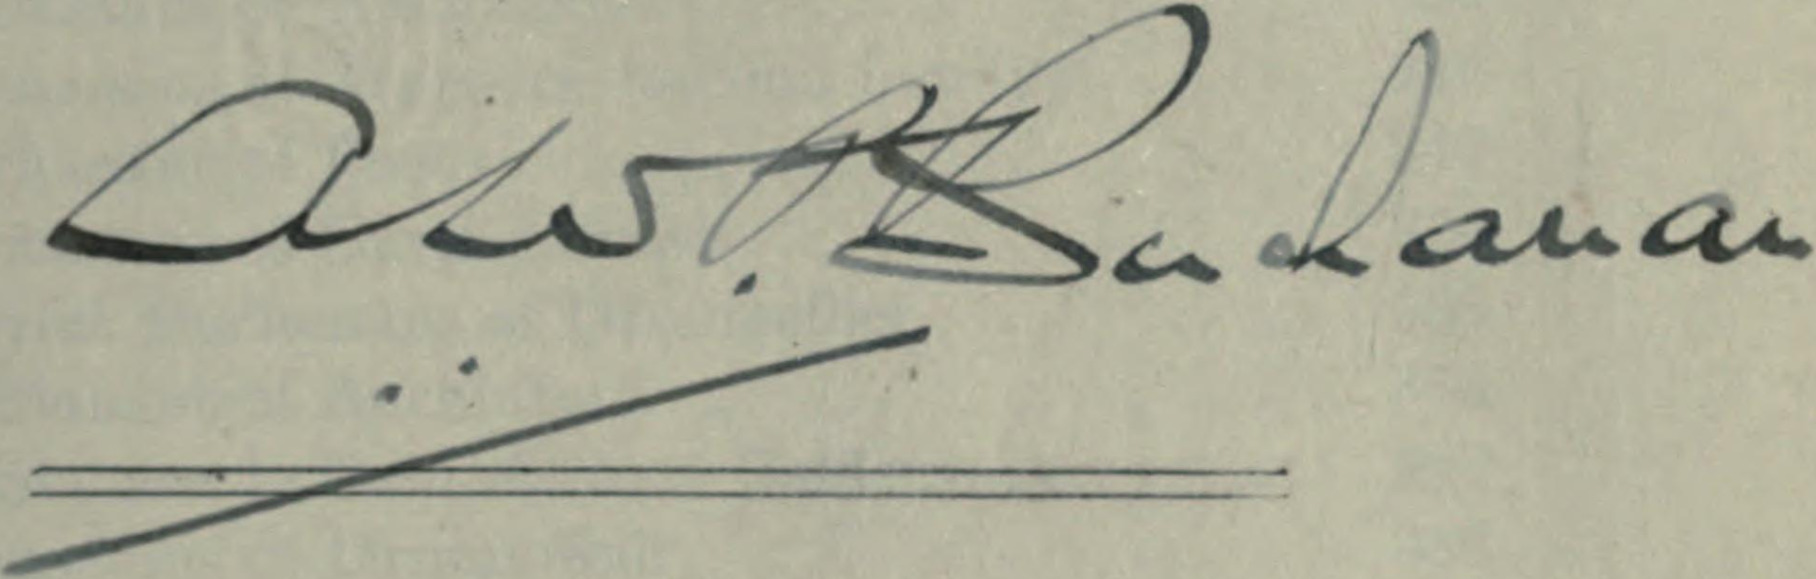
Signature of: arthur william patrick buchanan